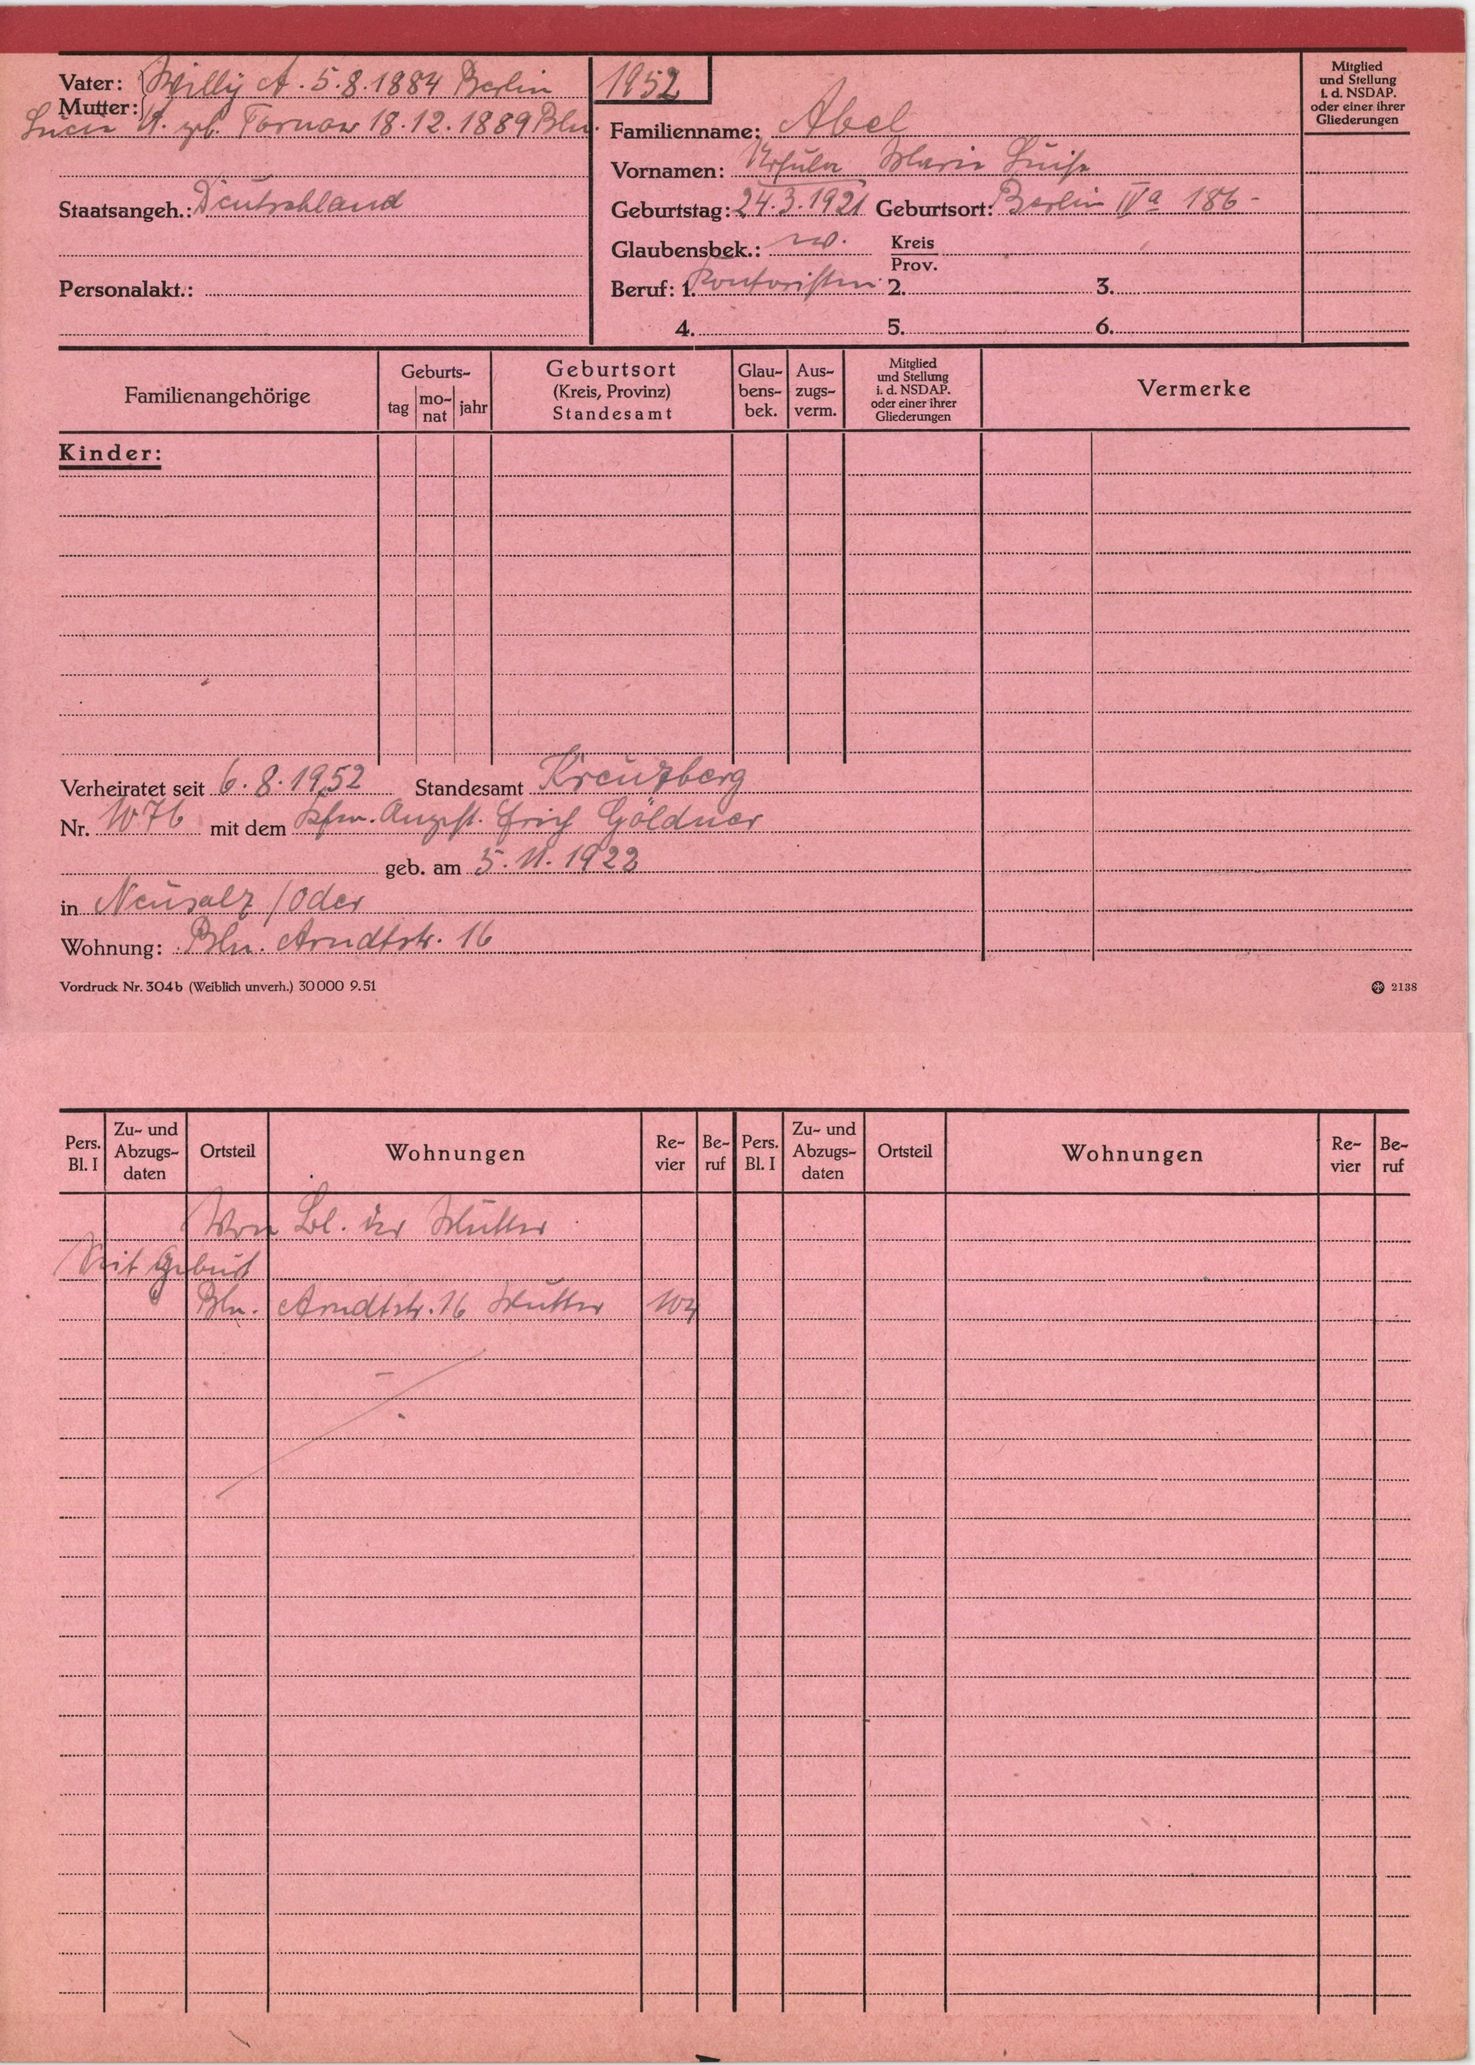
Abel